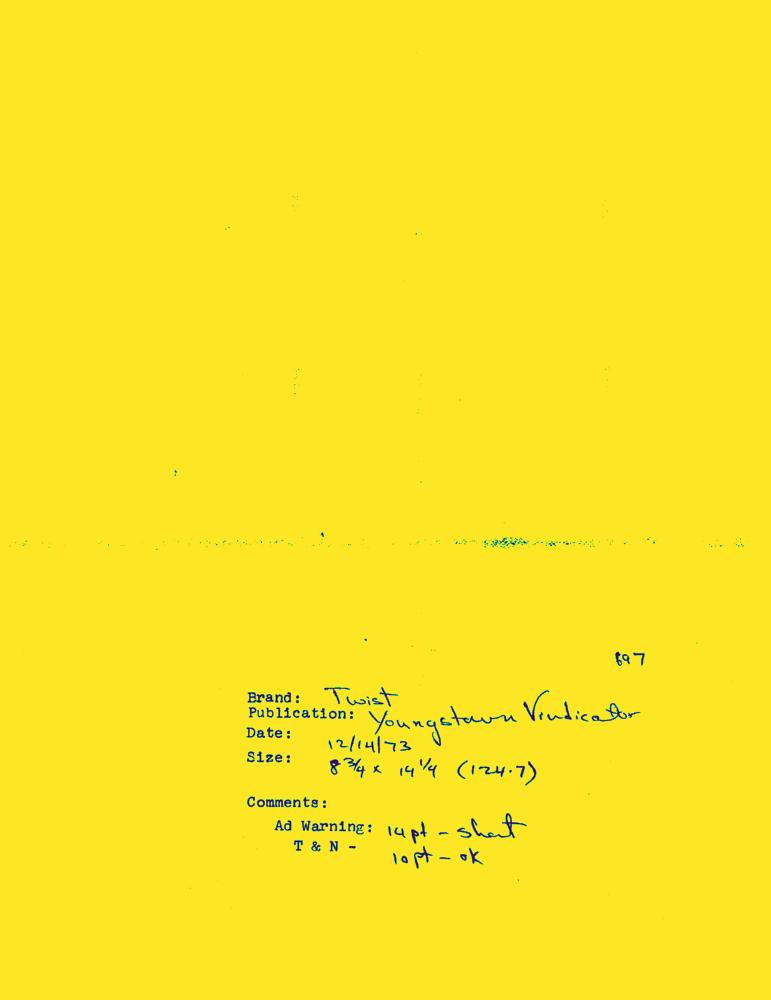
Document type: AD